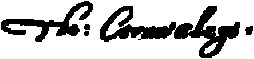
Signature of: thomas cornwallis